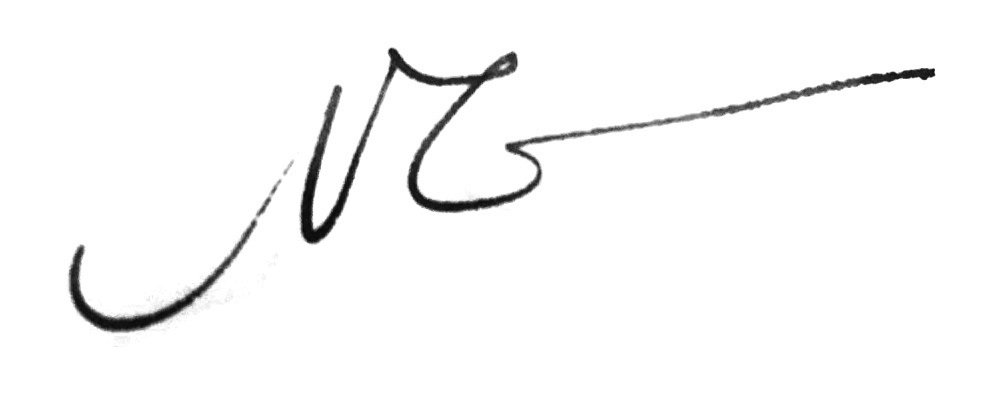
Signature of: thích phước ngọc